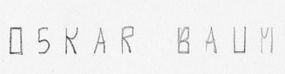
Signature of: oskar baum